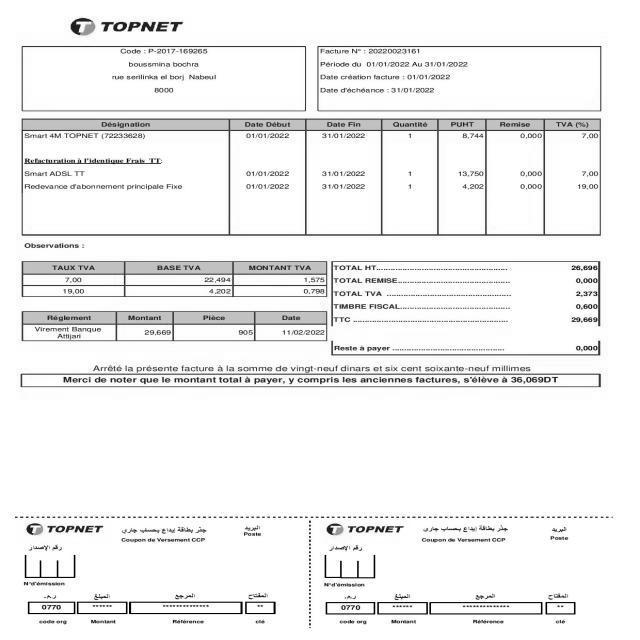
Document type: Invoice